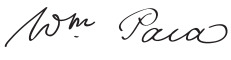
Signature of: william paca